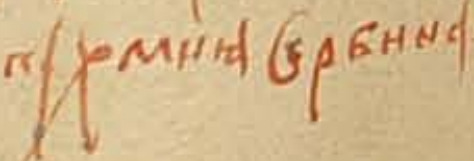
Signature of: pachomius the serb